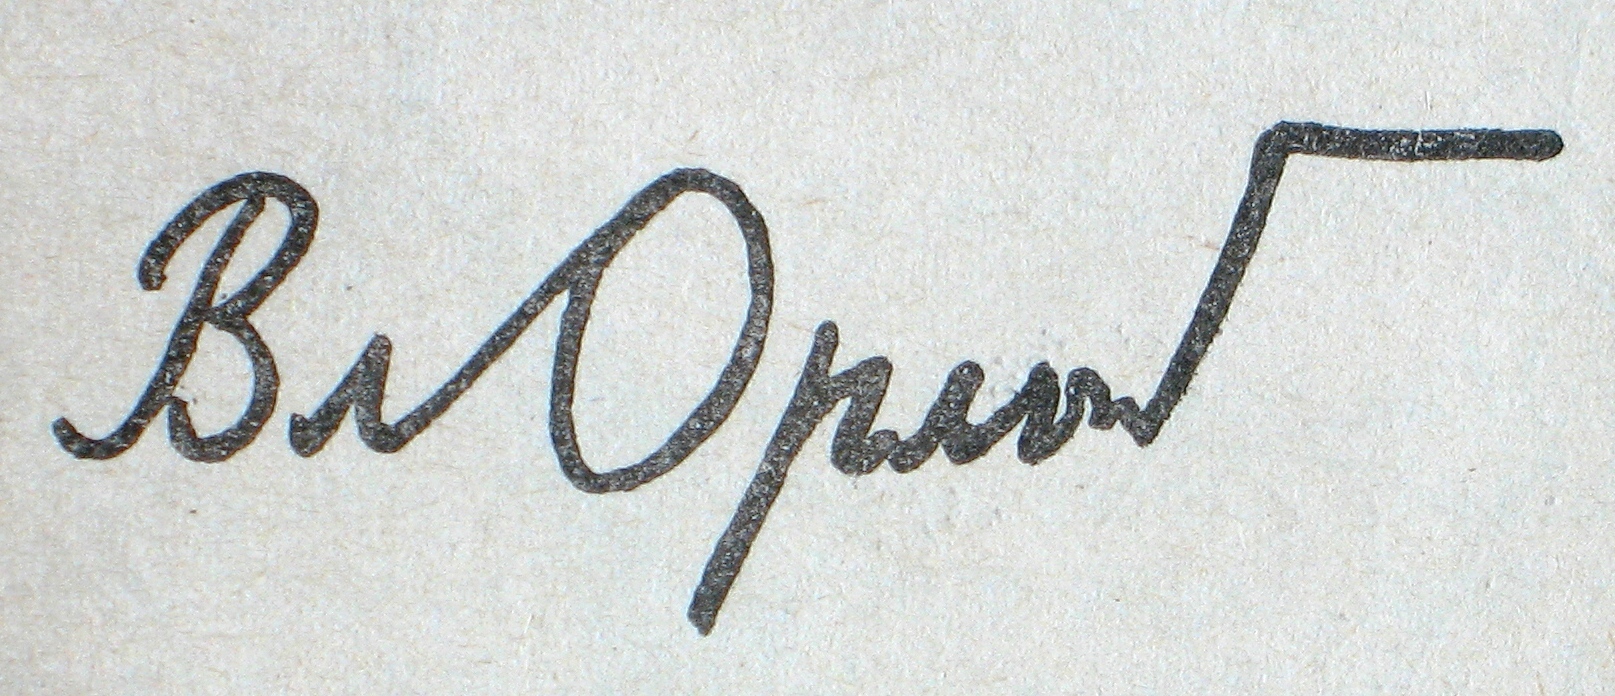
Signature of: vladimir orlov